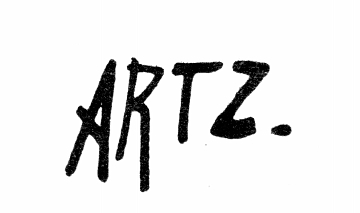
Signature of: david adolph constanz artz